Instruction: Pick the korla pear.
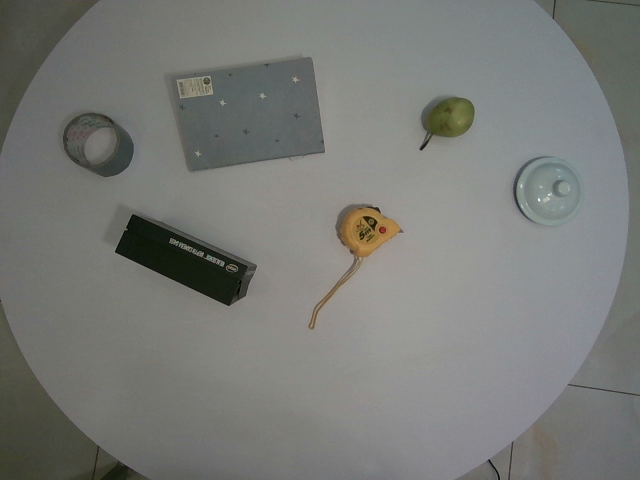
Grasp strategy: vertical